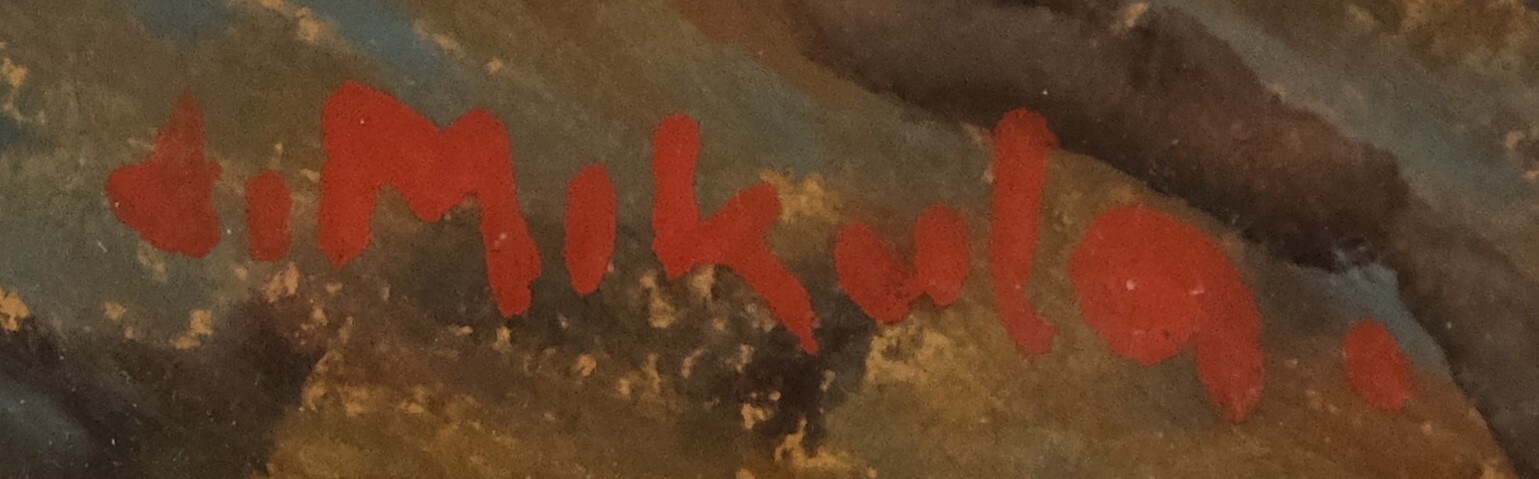
Signature of: jiří mikula